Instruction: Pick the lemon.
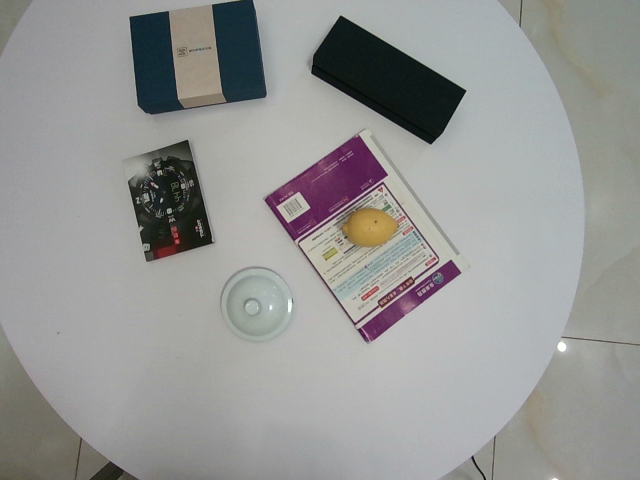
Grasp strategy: vertical